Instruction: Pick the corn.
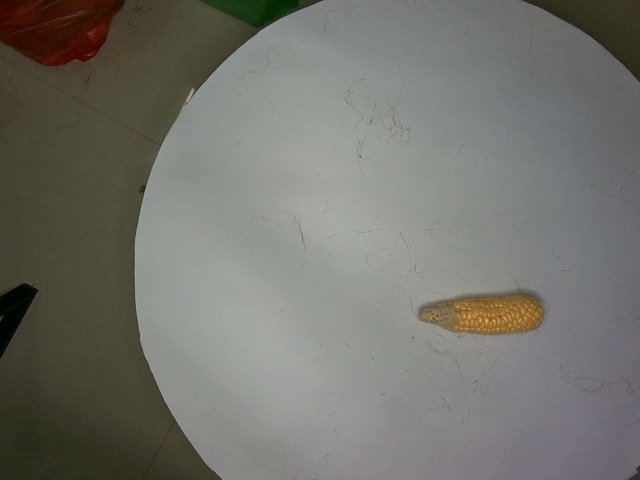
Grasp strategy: vertical